Question: How is the property described in the document?
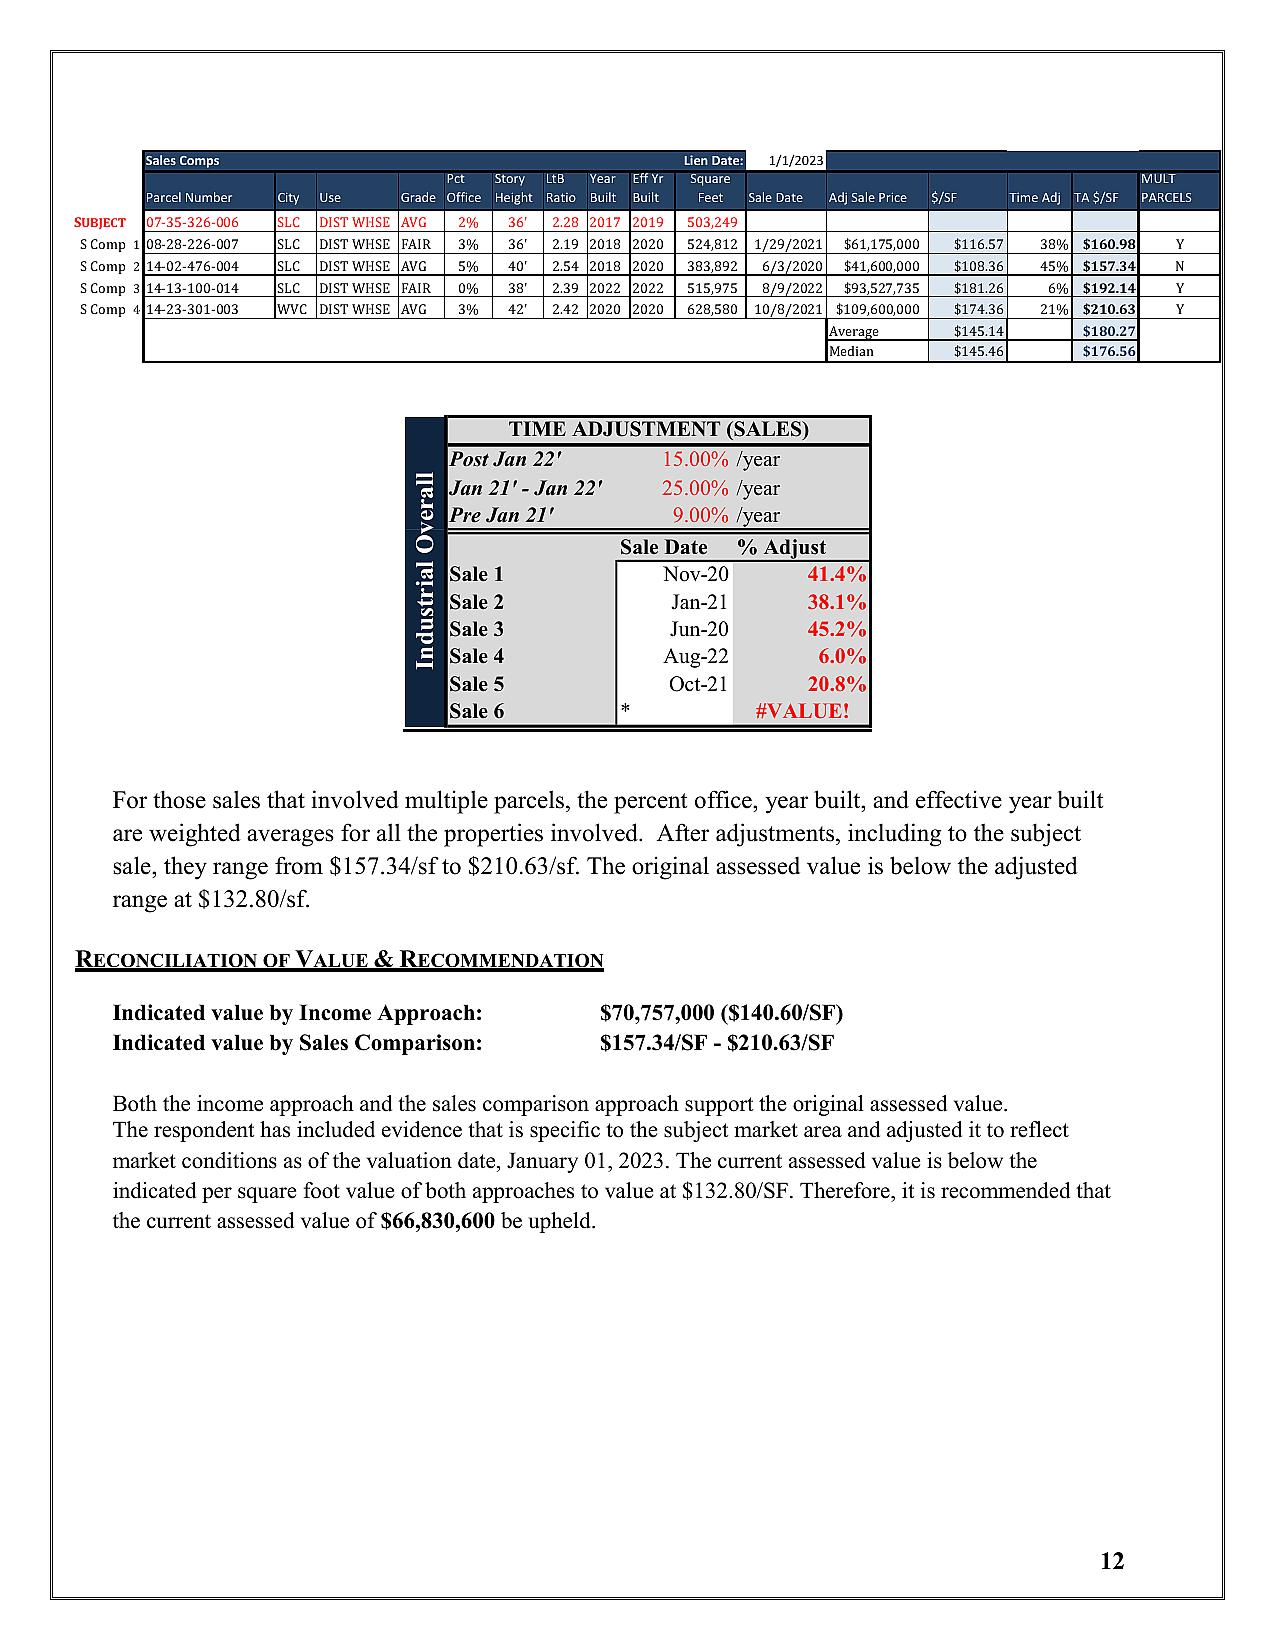
Answer: "DIST WHSE"